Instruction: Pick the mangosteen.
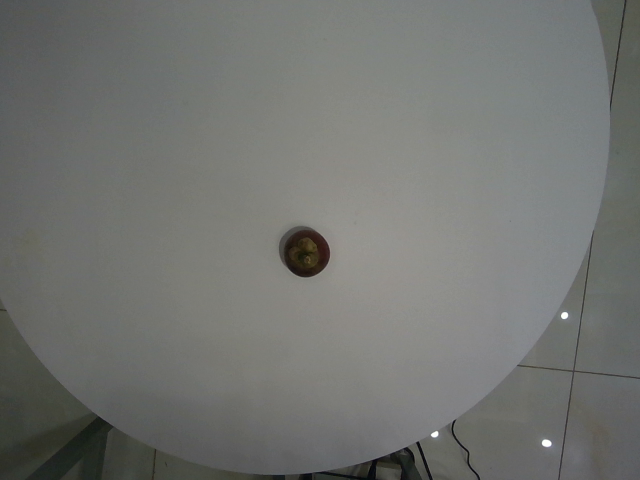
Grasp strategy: vertical